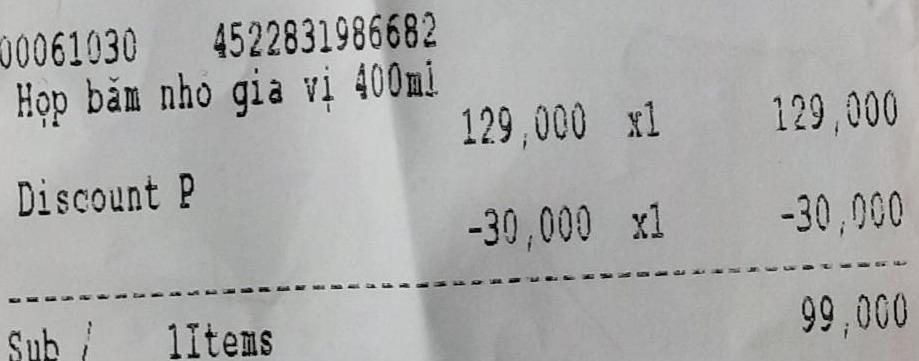
00061030 4522831986682
<table>
<tr>
<td>Hộp băm nho gia vị 400ml</td>
<td>129,000</td>
<td>x1</td>
<td>129,000</td>
</tr>
<tr>
<td>Discount P</td>
<td>-30,000</td>
<td>x1</td>
<td>-30,000</td>
</tr>
</table>
--------------------------------------------------------------------------------
Sub / 1Items 99,000